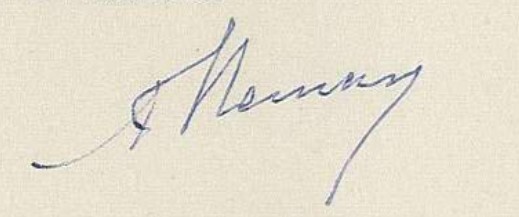
Signature of: paul asseman